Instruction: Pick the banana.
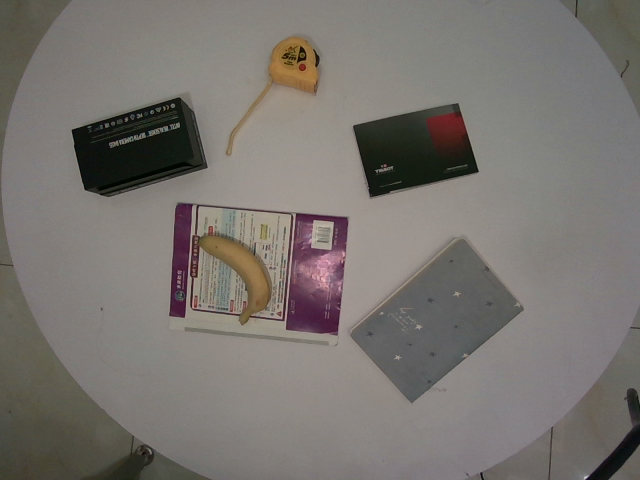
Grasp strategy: vertical